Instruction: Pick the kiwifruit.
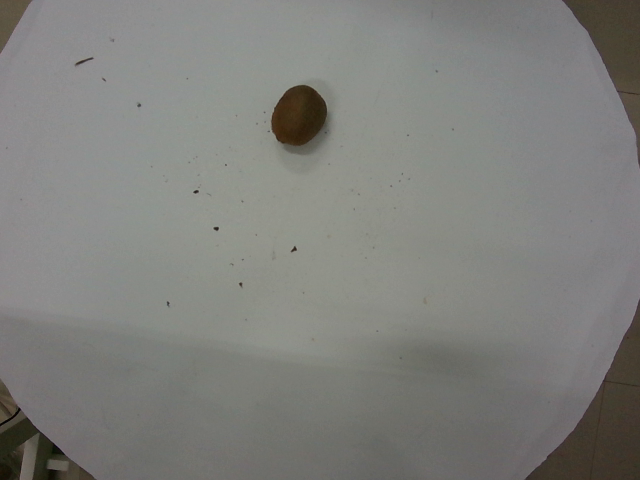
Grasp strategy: vertical